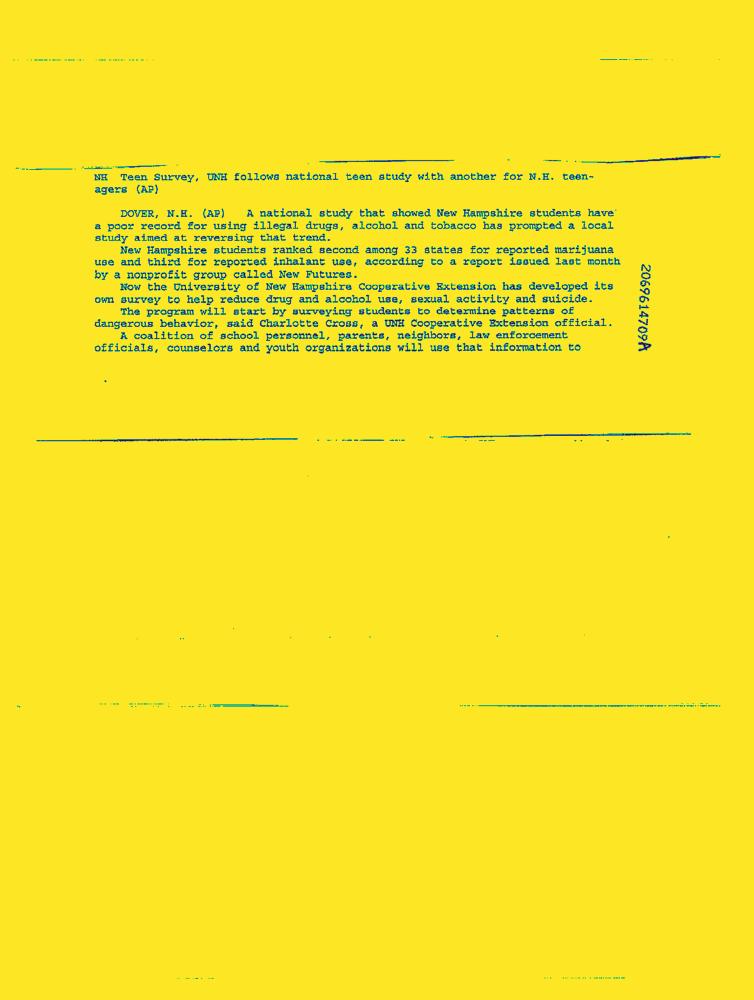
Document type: News-Article